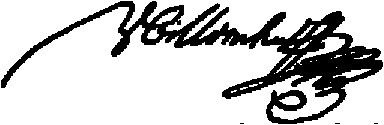
Signature of: willem kieft